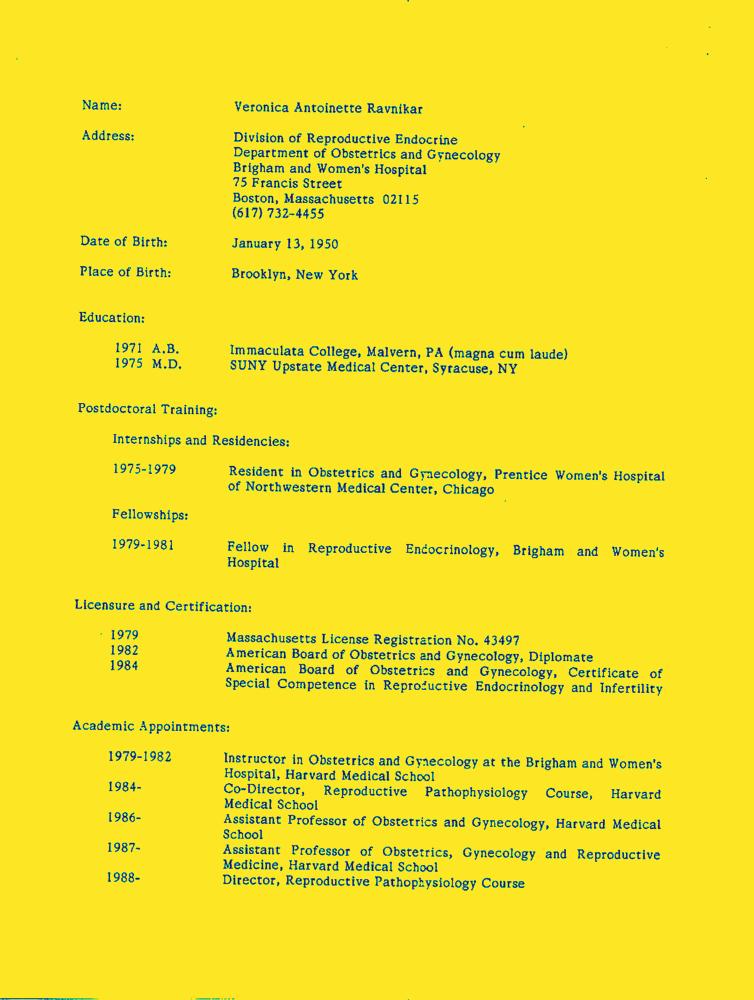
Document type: Resume-Doc